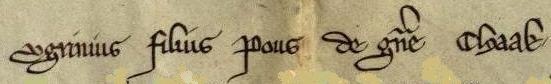
Signature of: ugrin csák